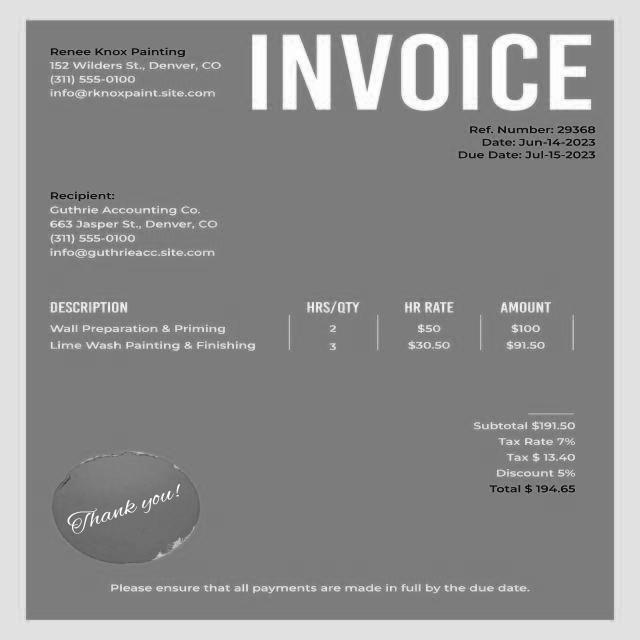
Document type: Invoice